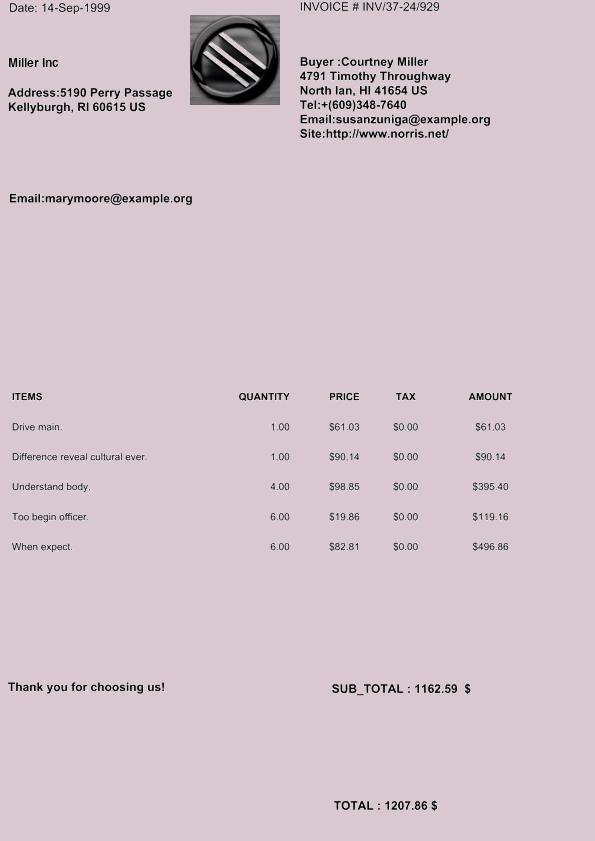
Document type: Invoice